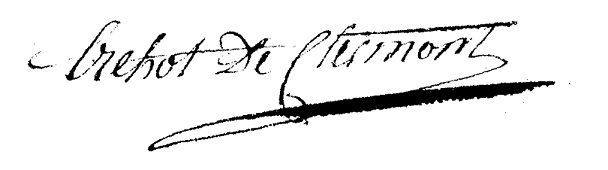
Signature of: armand louis françois tréhot de clermont